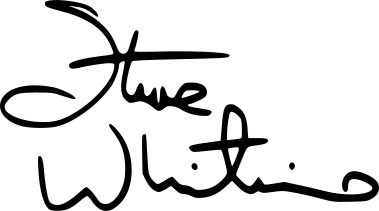
Signature of: steve whitmire